Extract the amount written in words, the amount in digits, the name of the payee, the date on the cheque, and the bank's name from the image.
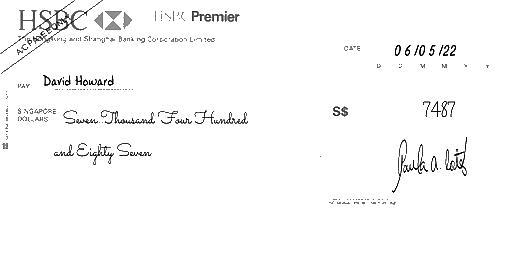
amt_in_words: Seven Thousand Four Hundred and Eighty Seven
amt_in_figures: 7487
payee_name: David Howard
bank_name: HSBC
cheque_date: 06/05/22